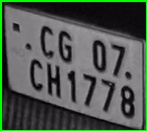
License plate number: CG 07CH 1778